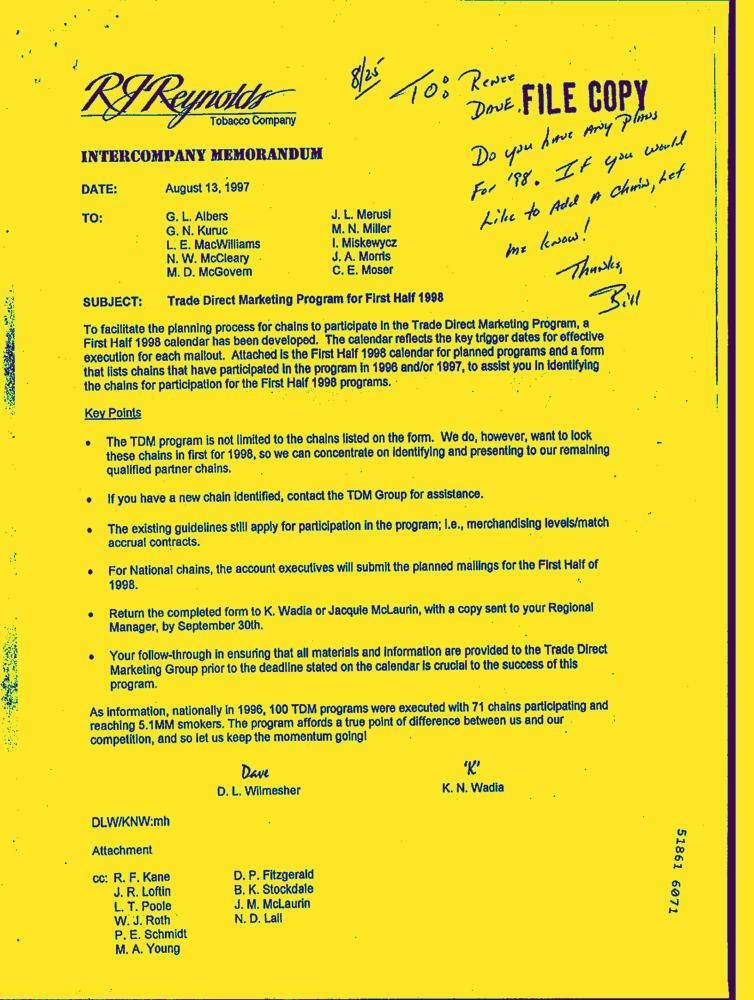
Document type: Letter-Doc